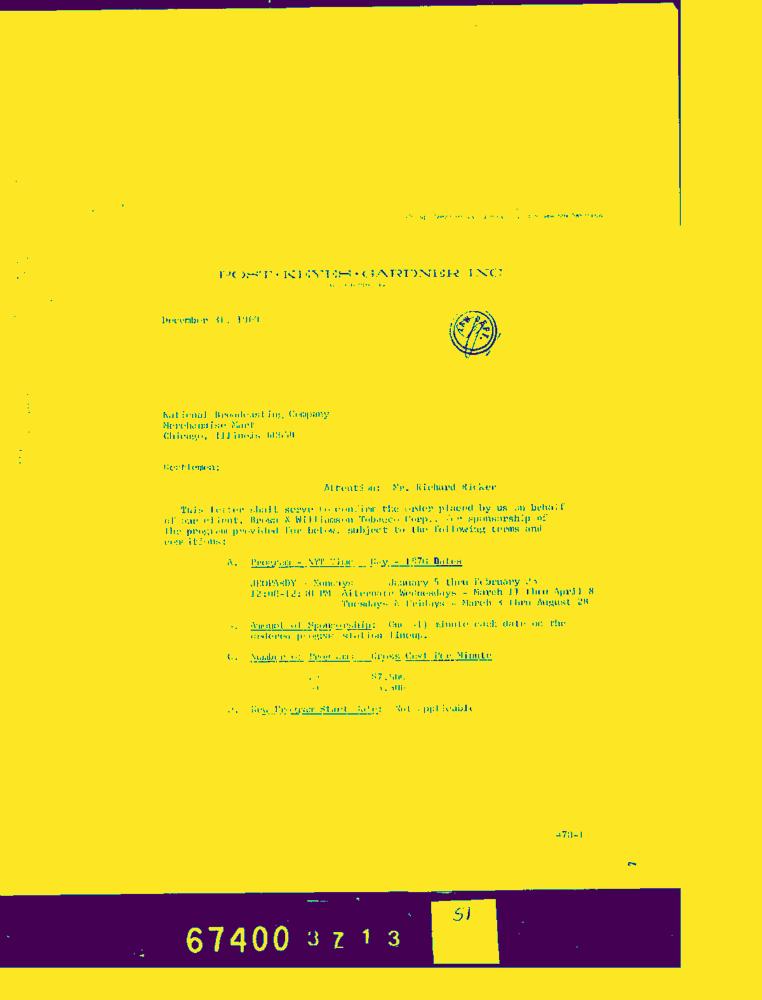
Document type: Letter-Doc